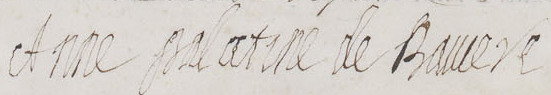
Signature of: anne henriette of bavaria